Extract the amount written in words, the amount in digits, the name of the payee, the date on the cheque, and the bank's name from the image.
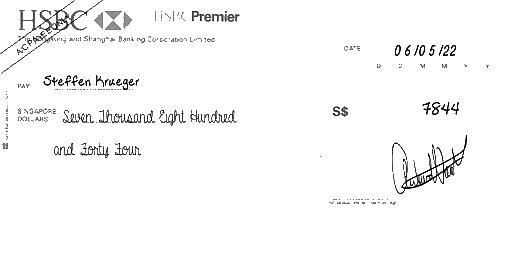
amt_in_words: Seven Thousand Eight Hundred and Forty Four
amt_in_figures: 7844
payee_name: Steffen Krueger
bank_name: HSBC
cheque_date: 06/05/22